Question: What is the potential diagnosis?
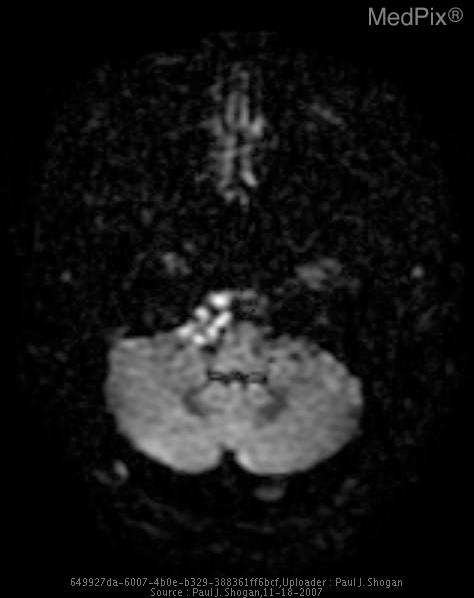
Answer: The possible diagnosis includes Epidermoid Tumor
Arachnoid Cyst.